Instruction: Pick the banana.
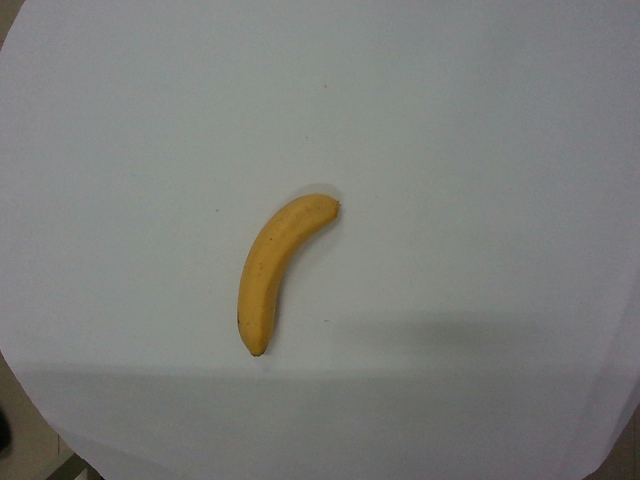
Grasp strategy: vertical